Question: What do the imaging results show?
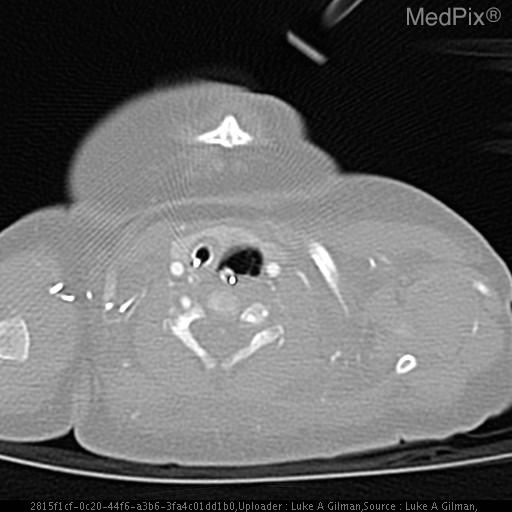
Answer: The imaging shows CXR DOL 0: Endotracheal tube with distal tip over the top of the carina.  Enteric tube with the distal tip lying over the clavicular heads in the setting of known esophageal atresia.

CT CHEST W/ & W/O CONTRAST DOL 56:
1. R-SIDED AORTA W/ RMSB INTERPOSED BETWEEN THE DESCENDING AORTA AND R PULM ARTERY RESULTING IN CONSOLIDATION AND ATELECTASIS IN R LUNG BASE.
2. DISTAL TRACHEAL ATRESIA AND BRONCHIAL ATRESIA.
3. ESOPHAGEAL ATRESIA W/ BLIND ENDING POUCH ENDING JUST ABOVE THE AORTIC ARCH.
4. LIVER IS ENLARGED W/ LIKELY 2CM ABSCESS IN R HEPATIC LOBE. SPLEEN ENLARGED MEASURING 7.4 CM CRANIOCAUDALLY.
5. MIDLINE FUSION OF INFERIOR POLES SUGGESTIVE OF HORSESHOE KIDNEY. 1. The distal trachea is atretic, as well as the bilateral mainstem bronchi.
2. The RMSB is interposed between the R pulmonary artery and descending aorta..